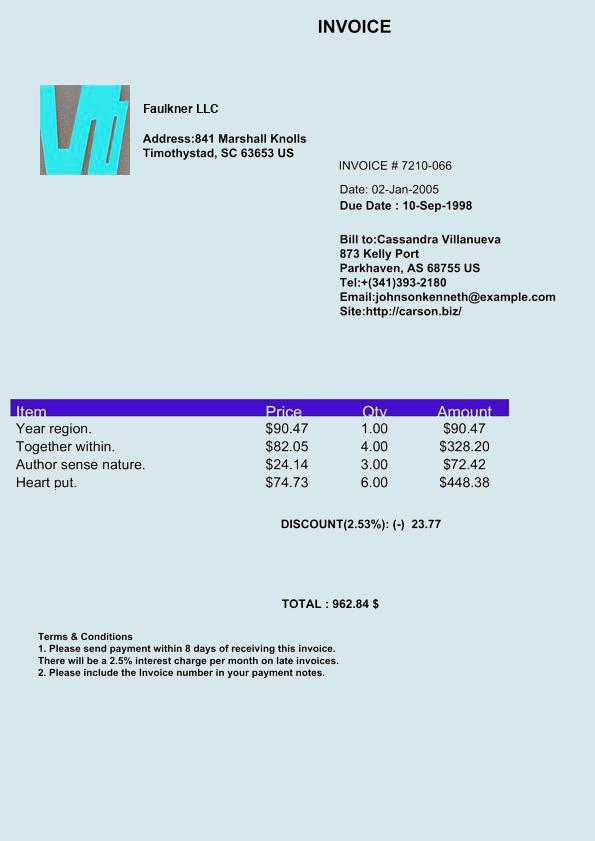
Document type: Invoice